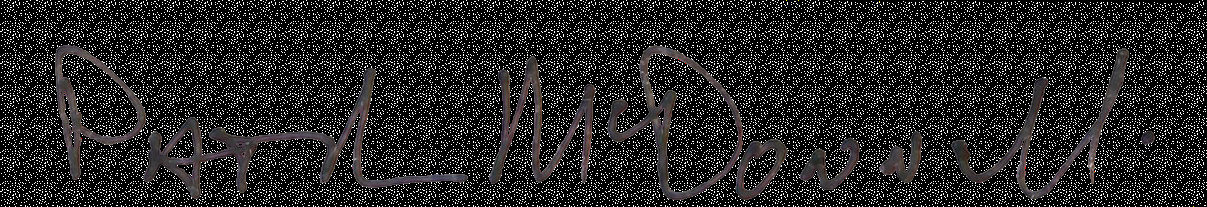
Signature of: patrick mcdonnell